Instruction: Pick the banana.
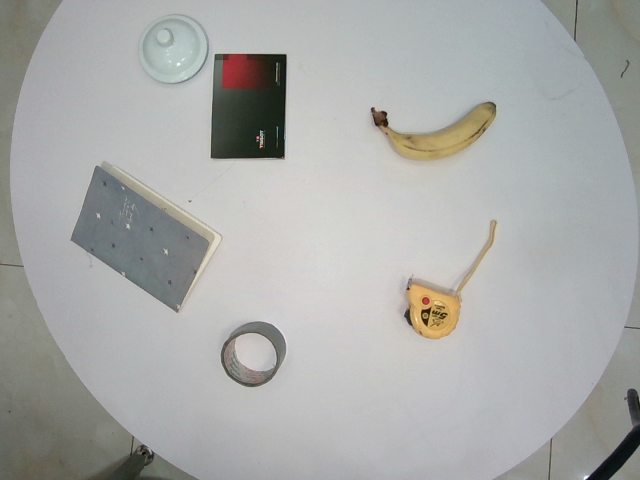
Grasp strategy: vertical